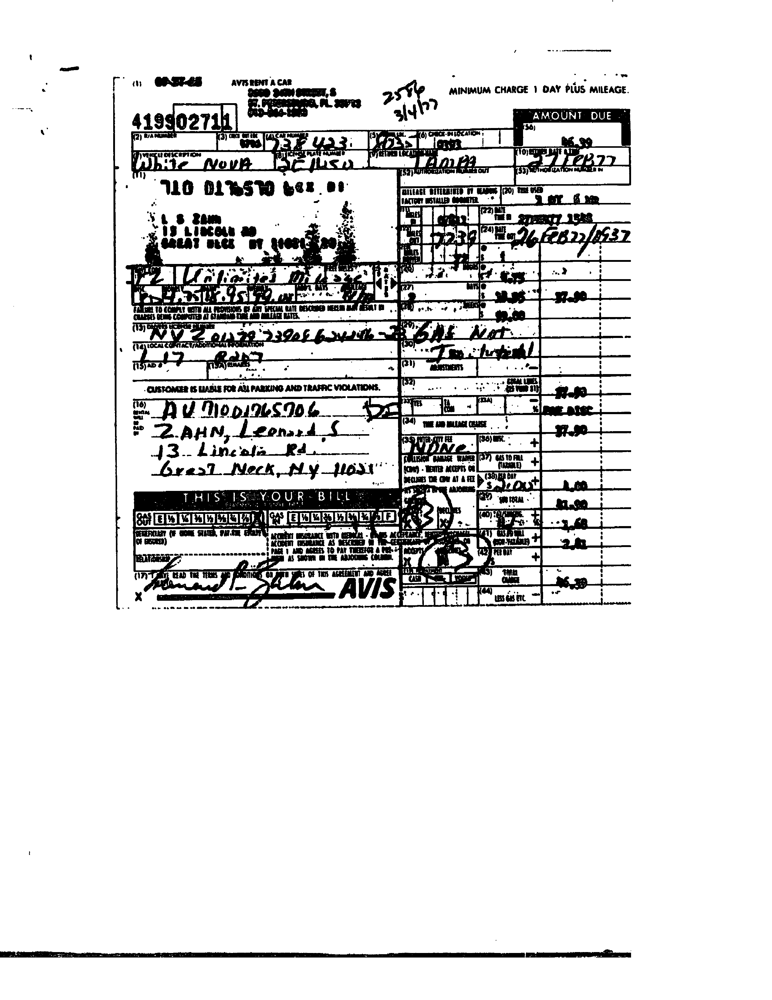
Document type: Invoice